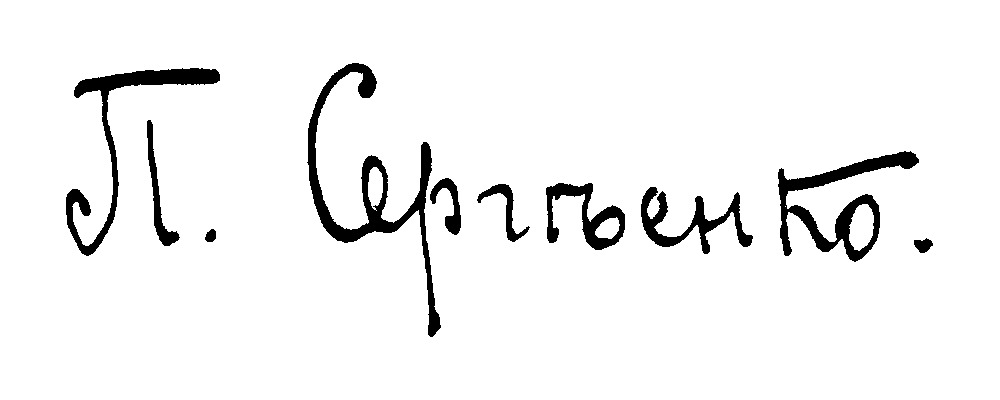
Signature of: pyotr sergeyenko